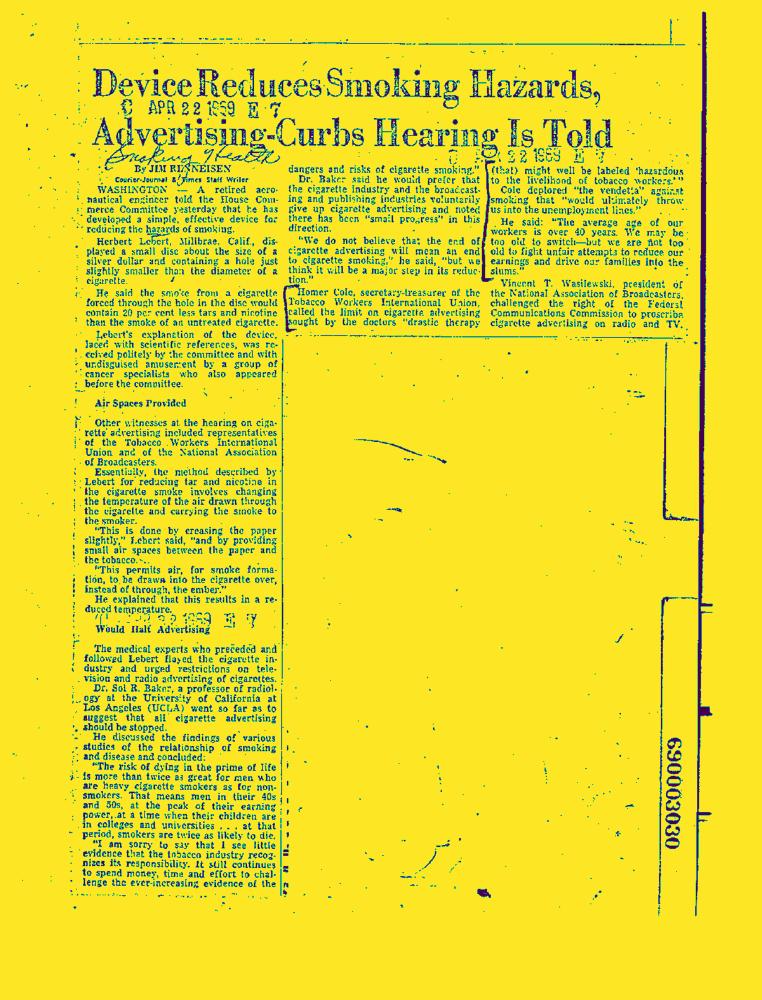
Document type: News-Article